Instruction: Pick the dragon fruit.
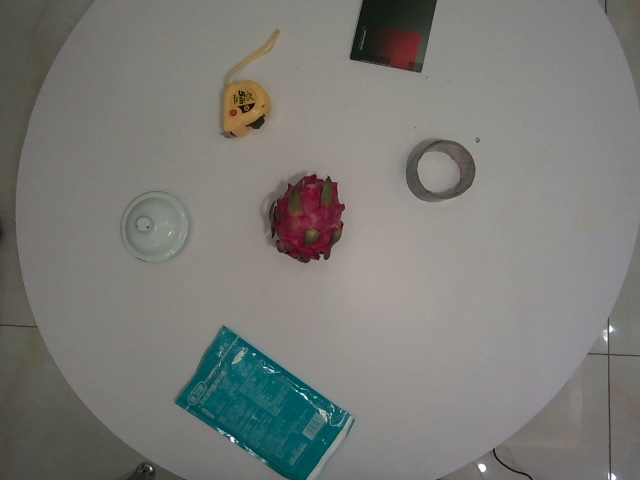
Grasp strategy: vertical